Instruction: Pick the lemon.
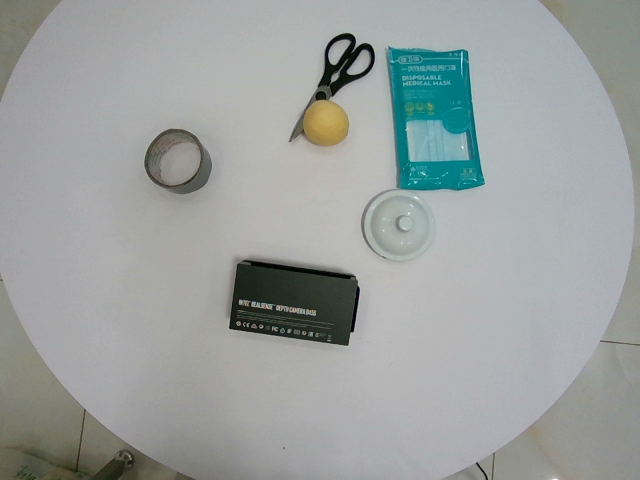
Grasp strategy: vertical